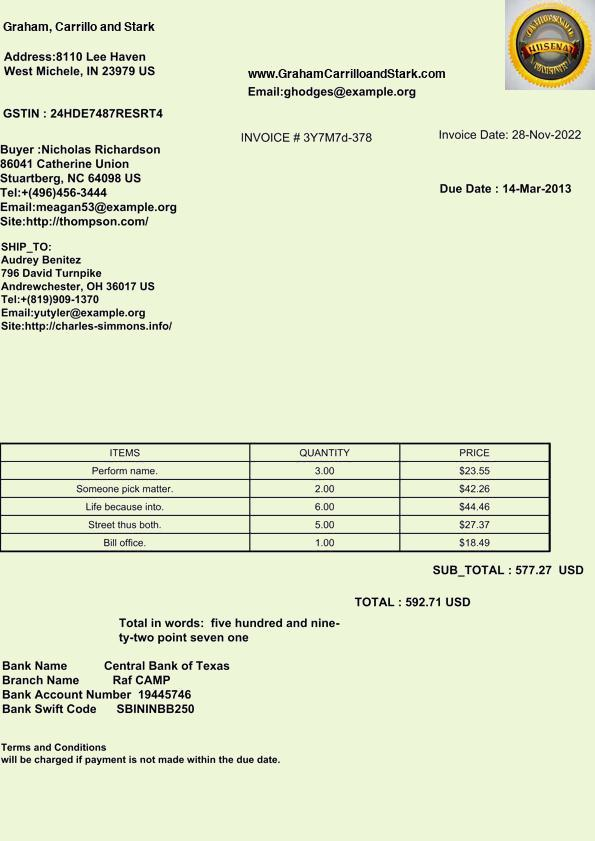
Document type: Invoice